Question: What was observed in the imaging?
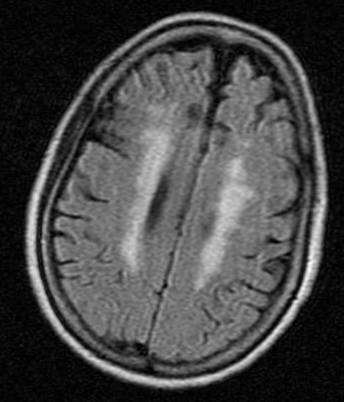
Answer: The imaging shows •  MRI Brain:
"There is mild, age-appropriate volume loss. There is periventricular and deep white matter symmetric signal abnormality. There is no intracranial hemorrhage, mass, or mass effect. The brain parenchyma, CSF-containing spaces, posterior fossa, limited views of the internal auditory canals and orbits, overlying skull, and soft tissues are unremarkable."

•  MRA Head w/o contrast:
"The circle of Willis is intact. There is no evidence of aneurysm. There is no evidence of vessel occlusion." There is a symmetrical abnormal hyperintensity in the deep white matter around both lateral ventricles.  This is consistent with Leukoaraiosis..